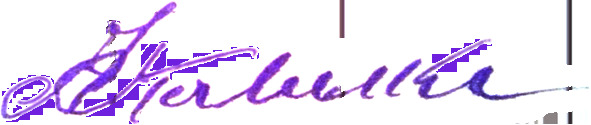
Signature of: q61116334